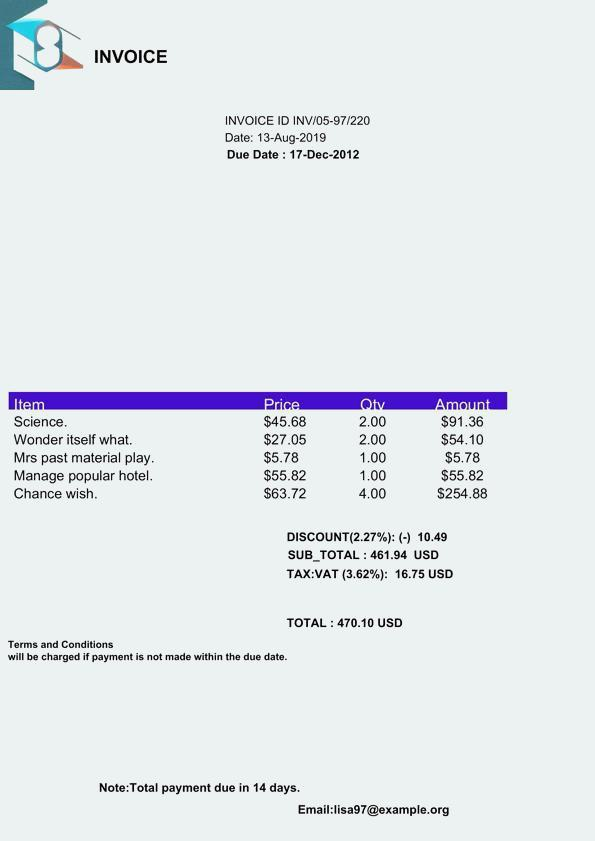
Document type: Invoice